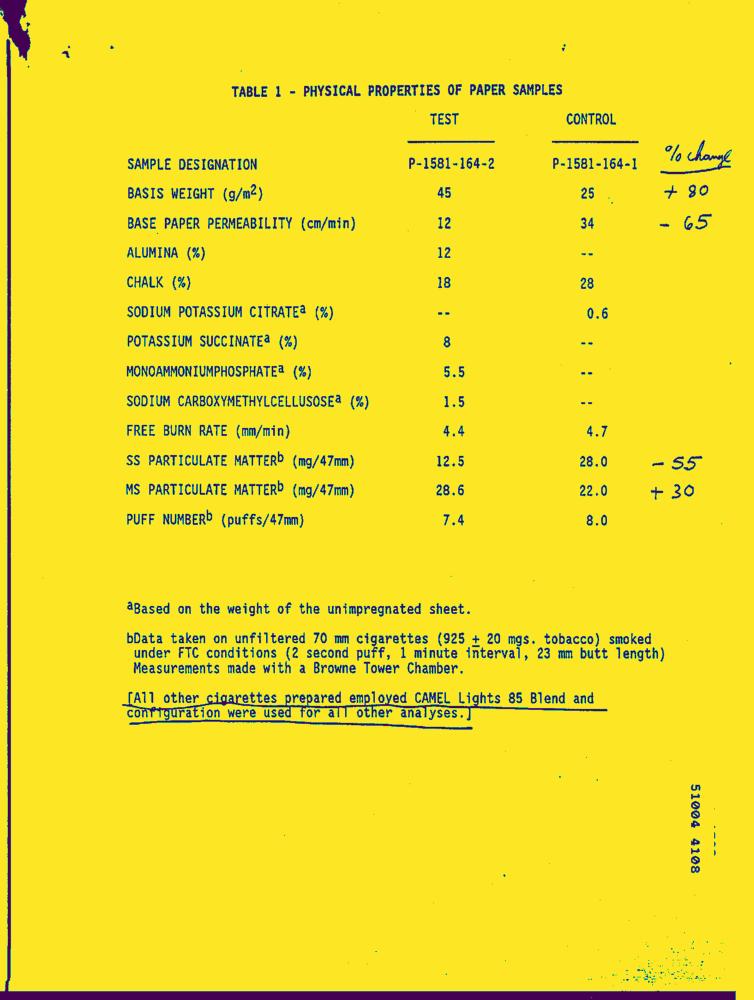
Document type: Letter-Doc